Question: Which state is mentioned in the document?
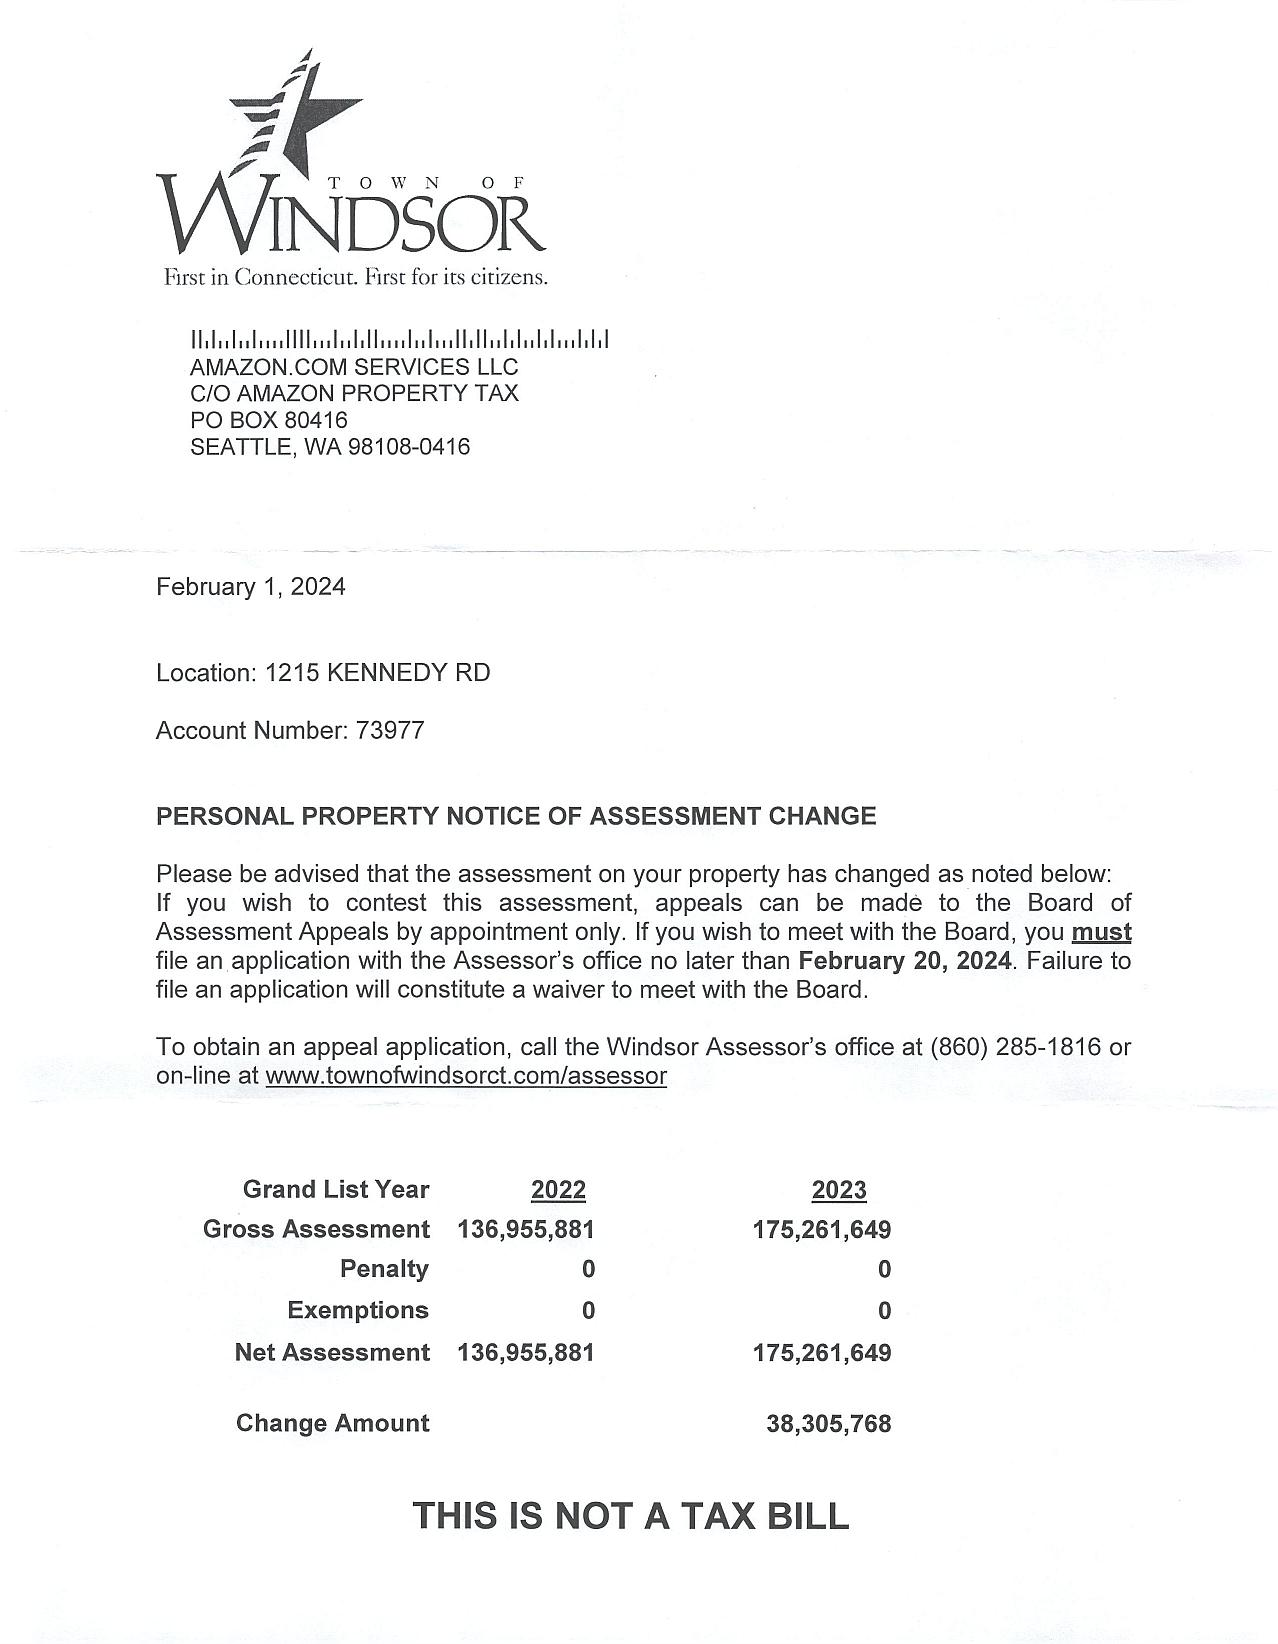
Answer: "Connecticut"